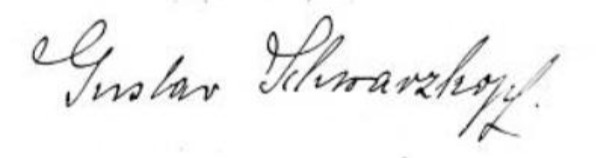
Signature of: gustav schwarzkopf